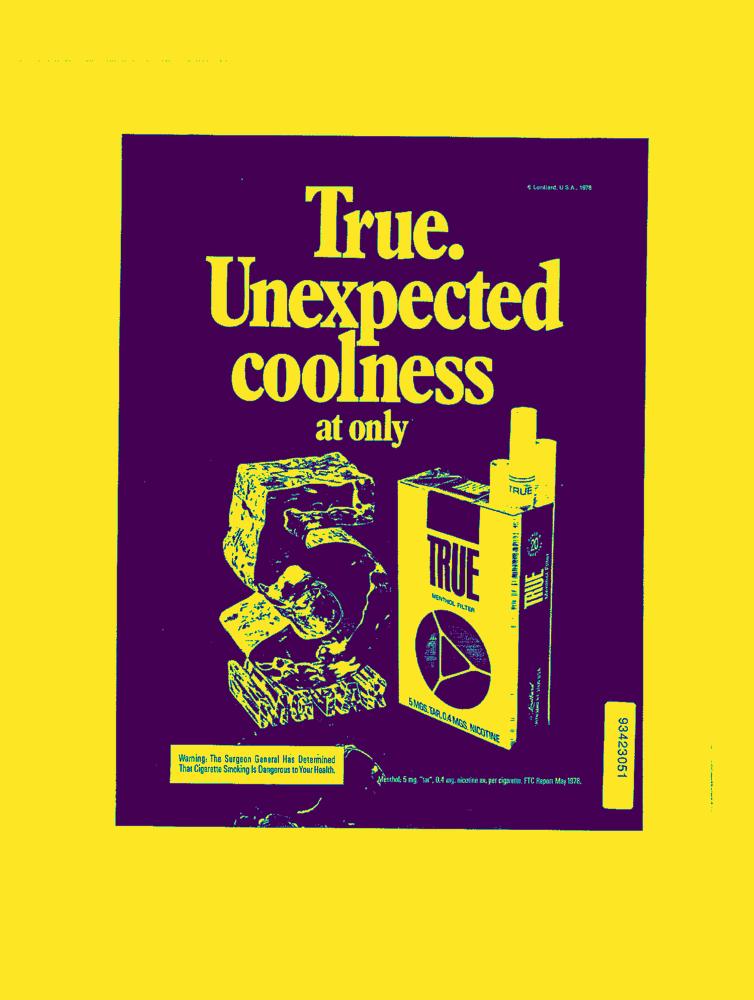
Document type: AD